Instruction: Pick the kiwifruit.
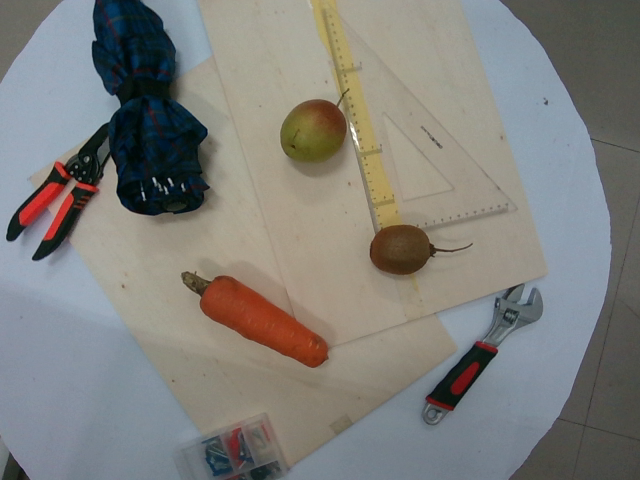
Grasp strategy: vertical